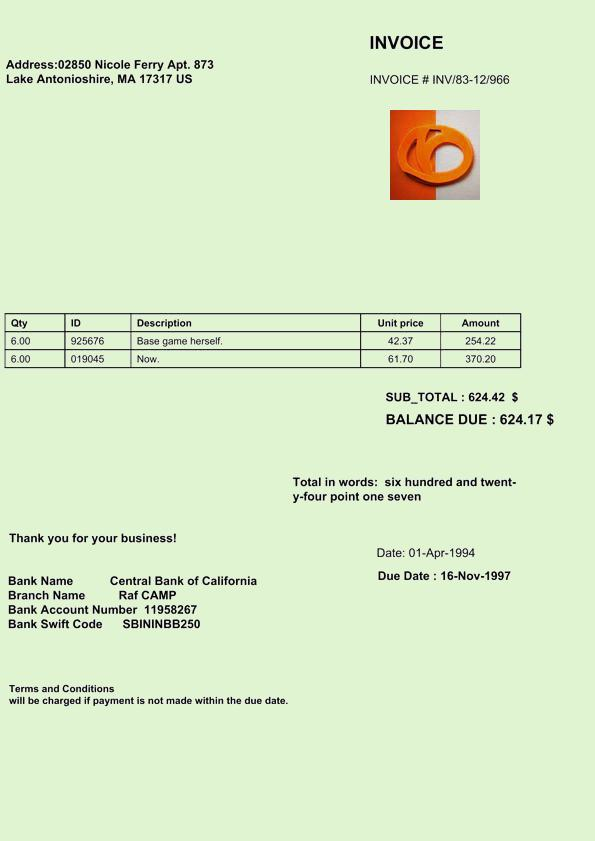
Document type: Invoice